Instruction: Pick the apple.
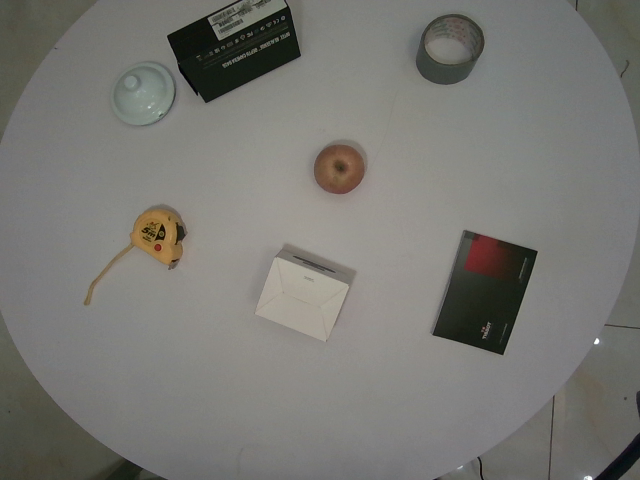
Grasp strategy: vertical